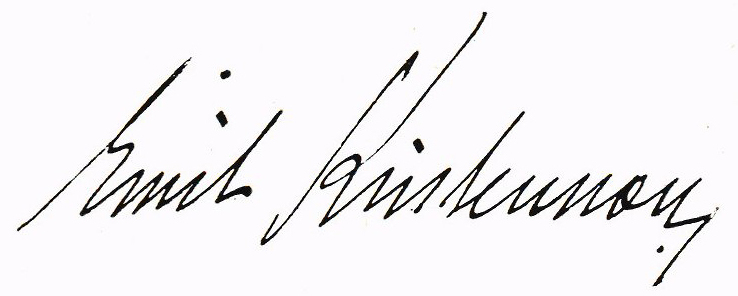
Signature of: emil kristensson